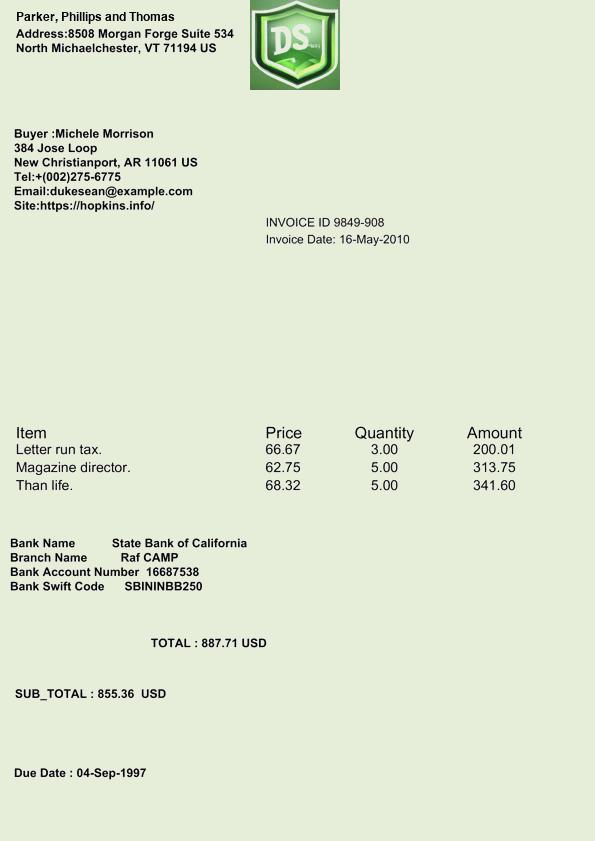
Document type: Invoice